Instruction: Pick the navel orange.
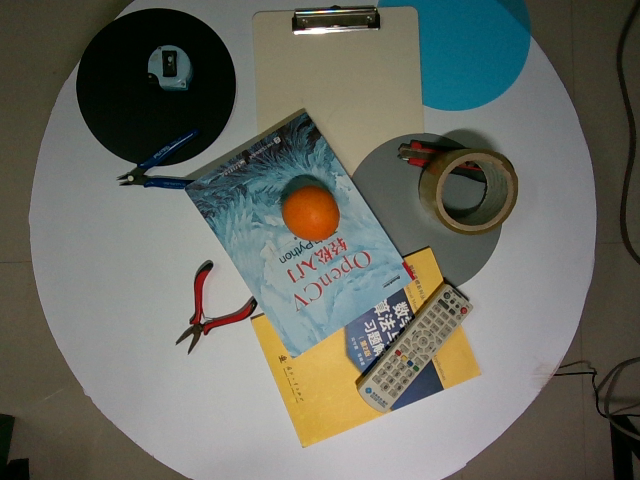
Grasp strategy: vertical